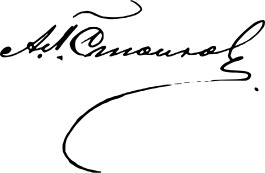
Signature of: anton popstoilov